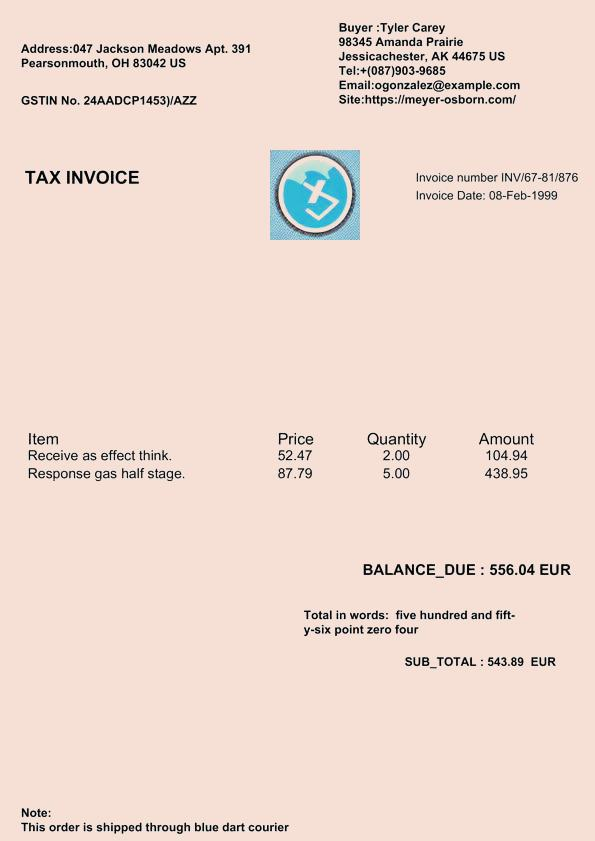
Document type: Invoice